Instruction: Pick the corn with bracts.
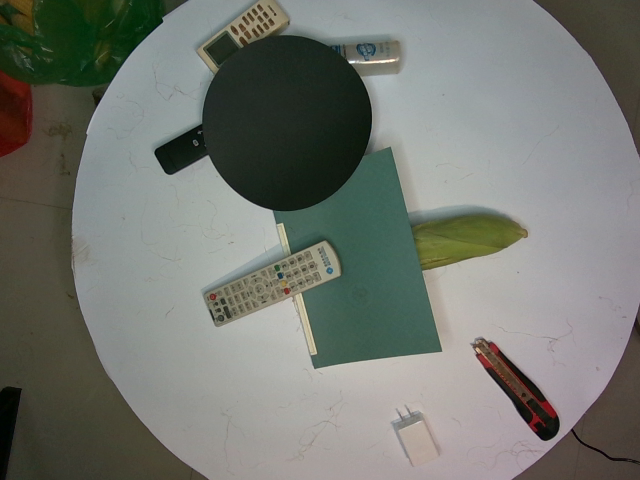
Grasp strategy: vertical